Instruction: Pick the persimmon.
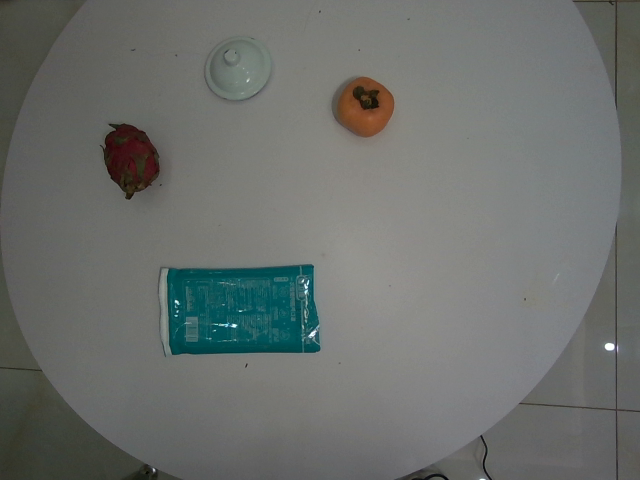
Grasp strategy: vertical